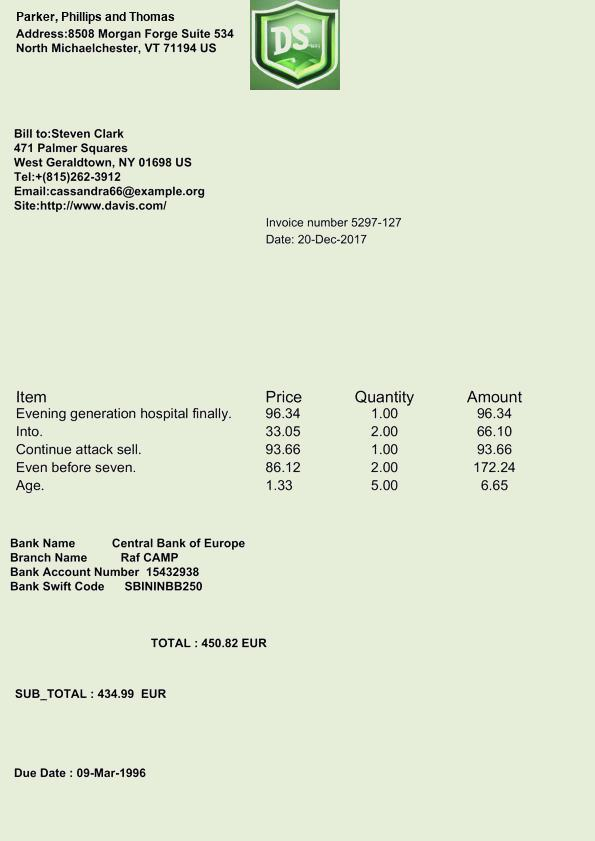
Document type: Invoice